Question: What could the diagnosis suggest?
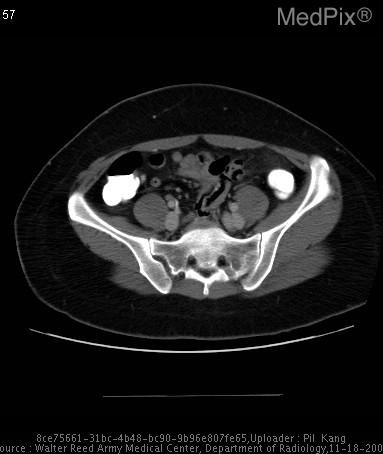
Answer: The possible diagnosis includes epiploic appendagitis.